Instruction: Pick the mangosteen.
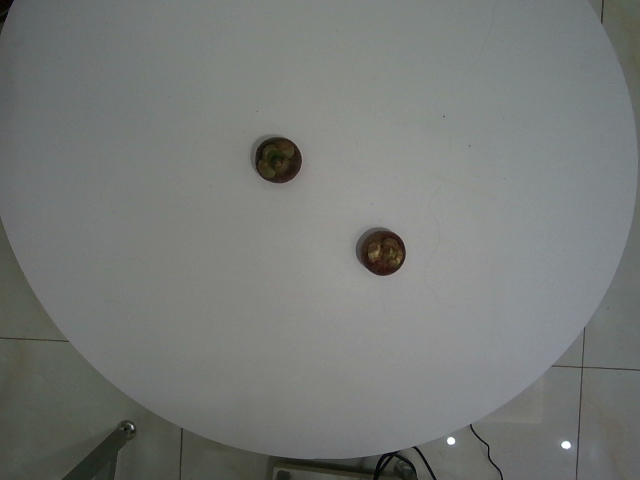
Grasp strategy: vertical